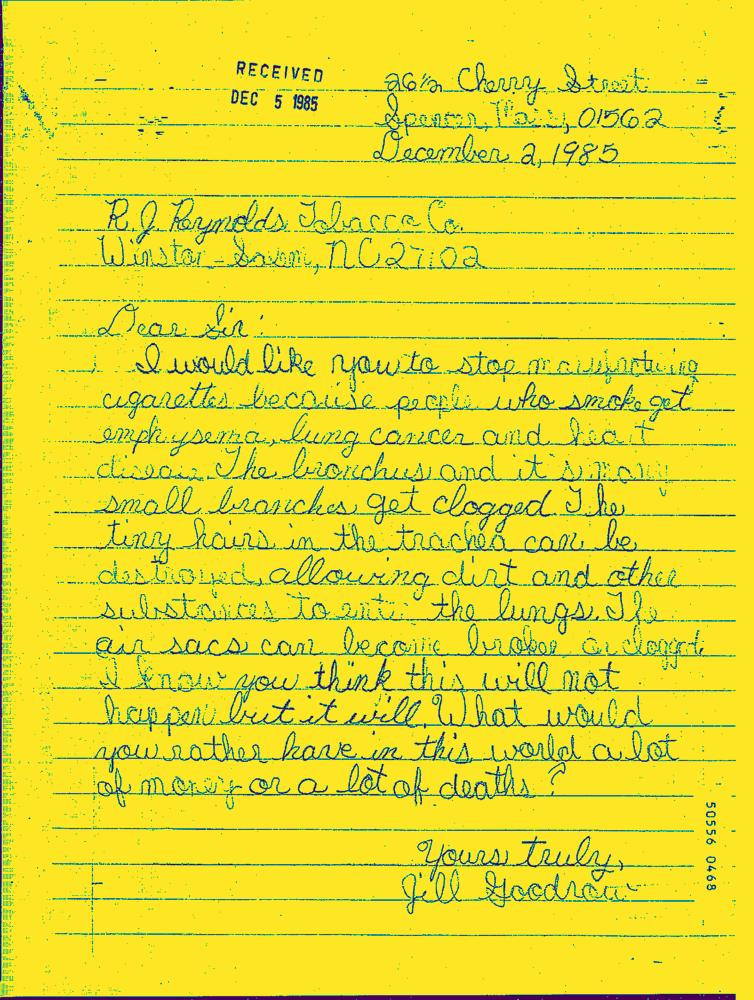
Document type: Hand-Written